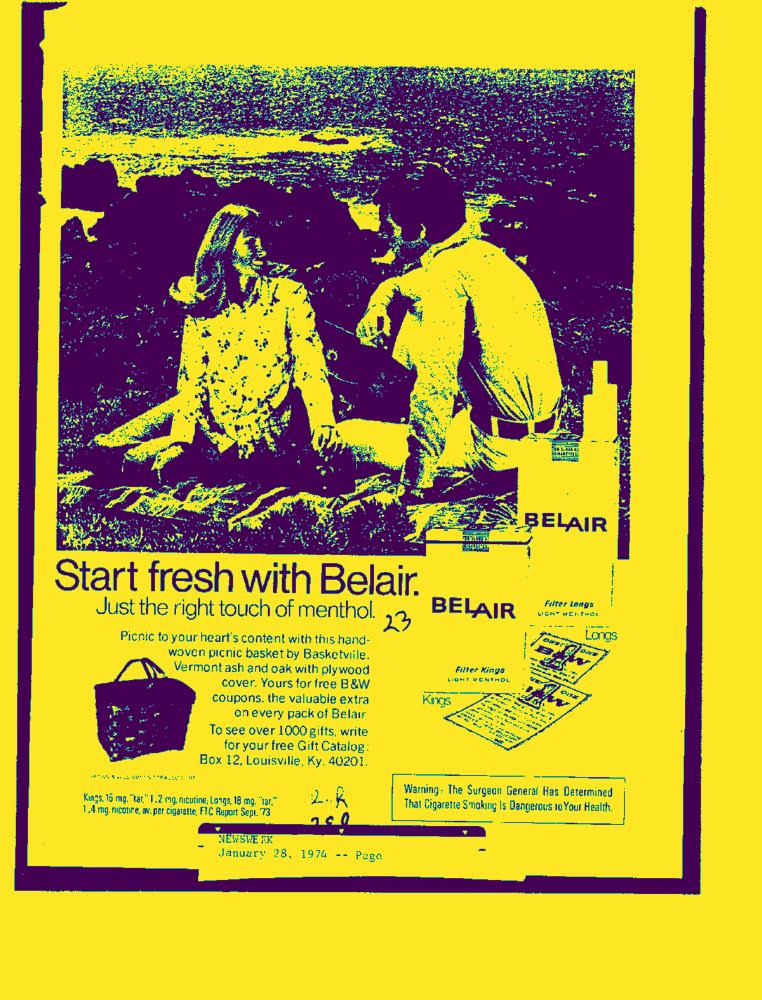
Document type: AD